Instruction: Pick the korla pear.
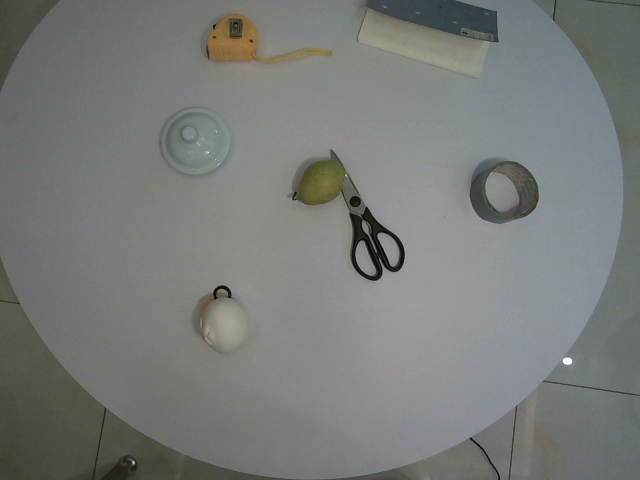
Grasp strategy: vertical